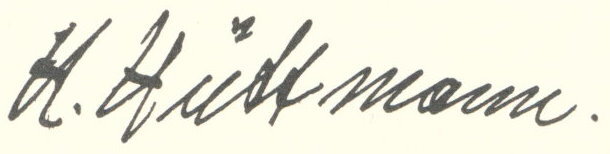
Signature of: heinrich hüttmann